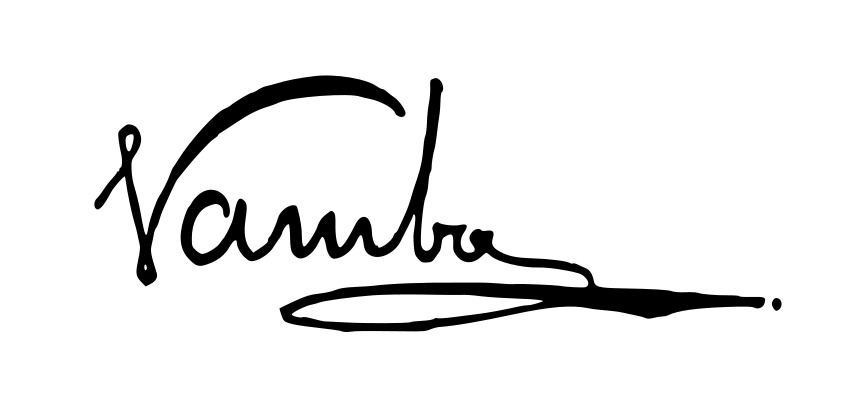
Signature of: luigi bertelli